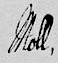
Signature of: karl von moll